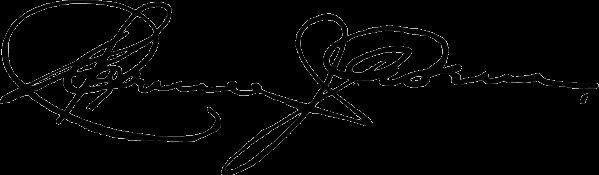
Signature of: clarence julian owen